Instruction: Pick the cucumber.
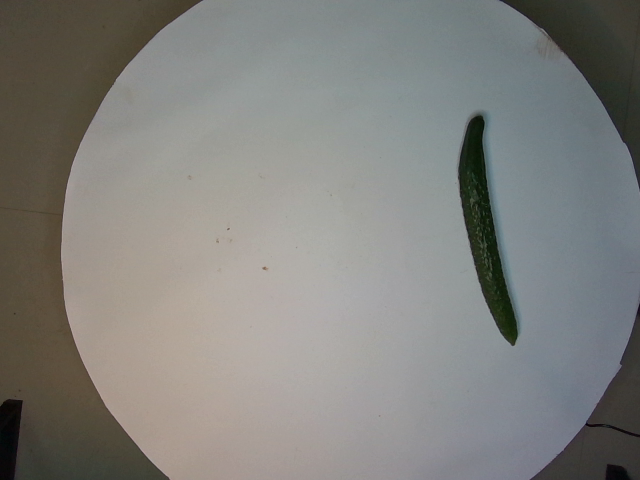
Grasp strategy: vertical